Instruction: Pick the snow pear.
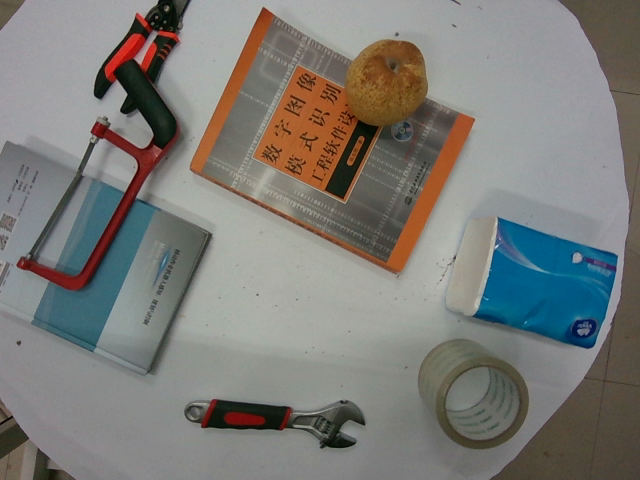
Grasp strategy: vertical